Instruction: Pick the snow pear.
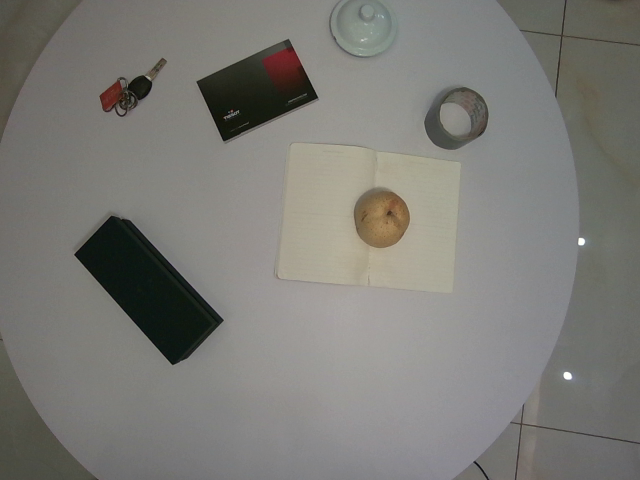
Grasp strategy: vertical